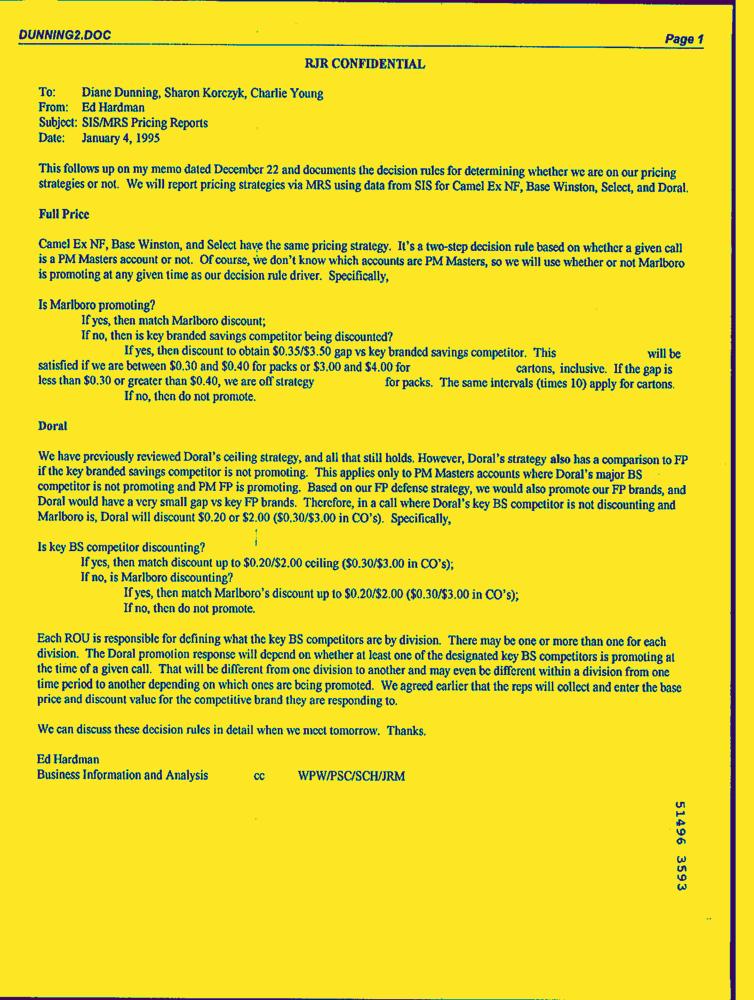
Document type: Letter-Doc